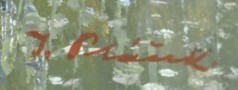
Signature of: jiří ptáček